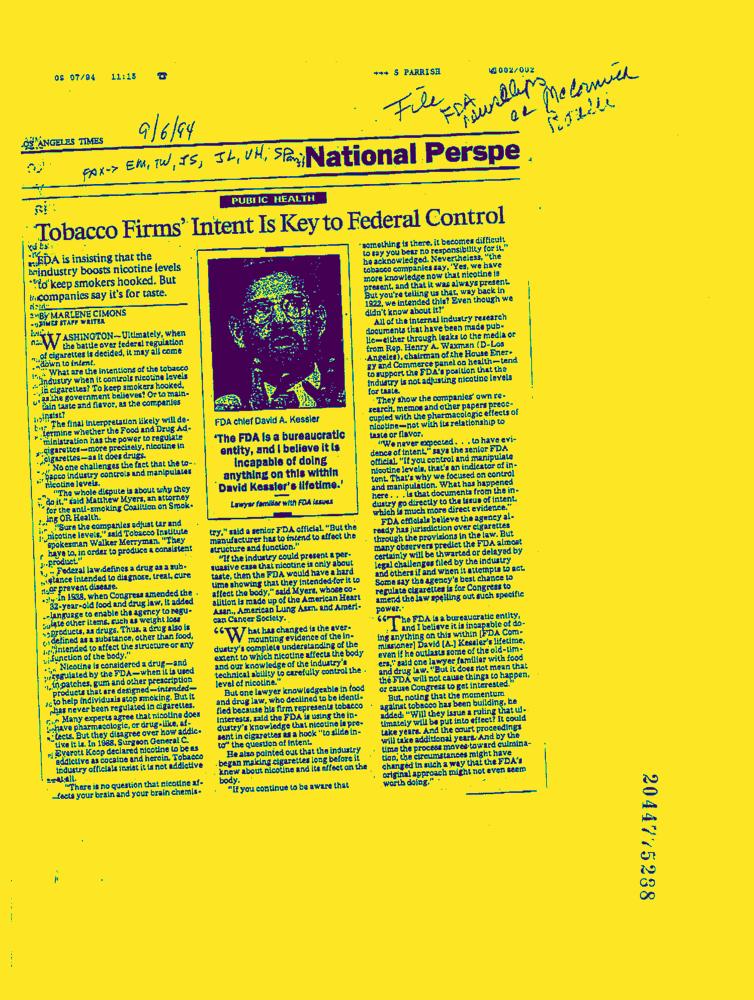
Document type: News-Article